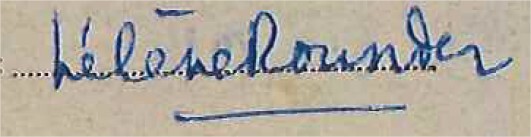
Signature of: helene rounder